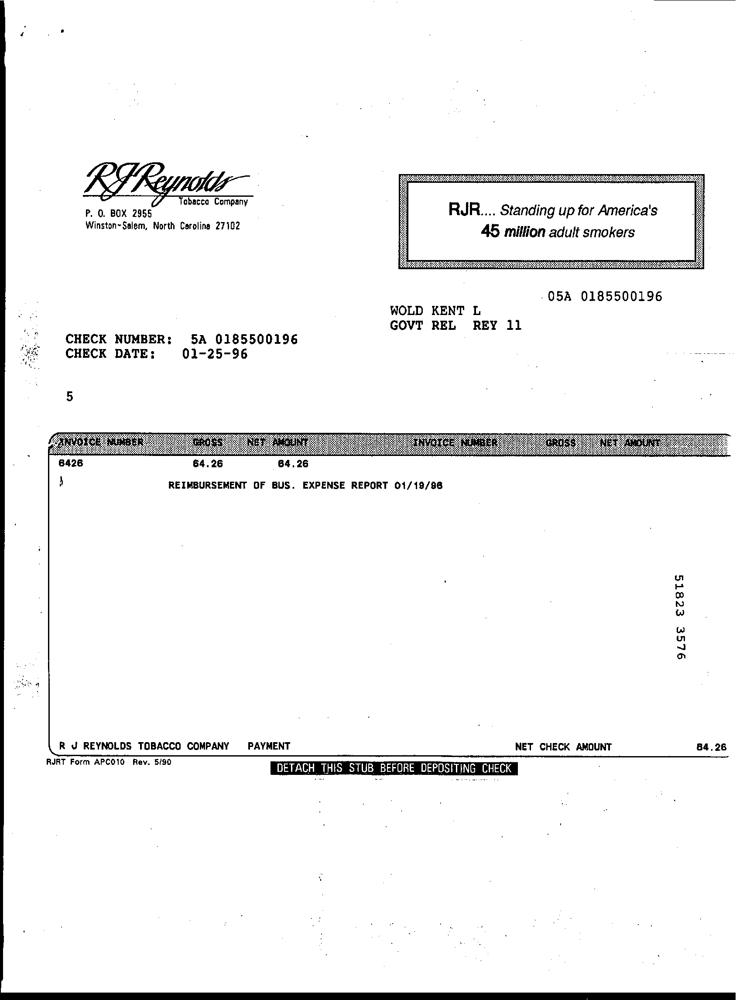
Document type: Invoice